Question: What is the potential diagnosis?
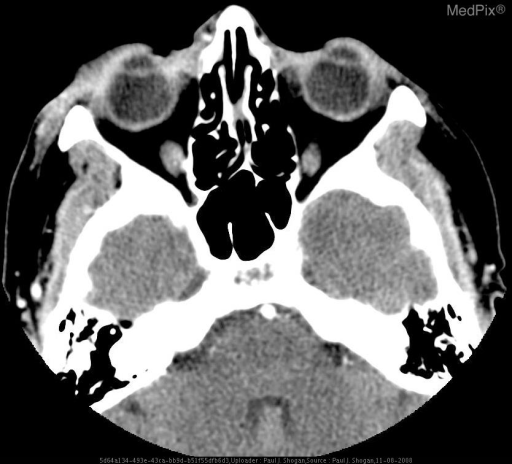
Answer: The possible diagnosis includes •  Right preseptal cellulitis with

» Choroidal Melanoma
» Metastases (Breast, Lung)
» Lymphoma
» Leukemia
» Choroidal hemangioma
» Coat’s Disease
» Toxocara Canis Infection
» Retrolental Fibroplasia.